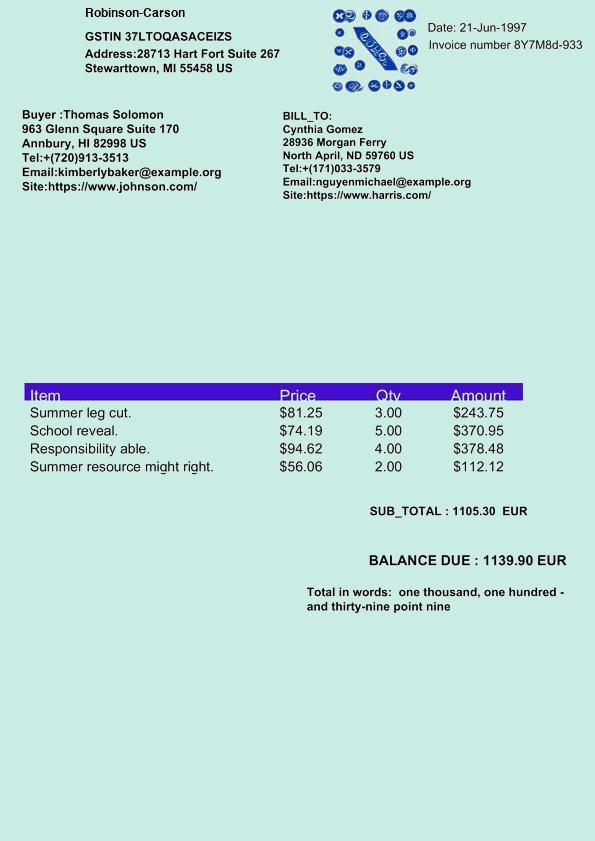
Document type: Invoice